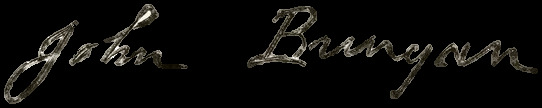
Signature of: john bunyan